Question: In what way does the history help explain the case?
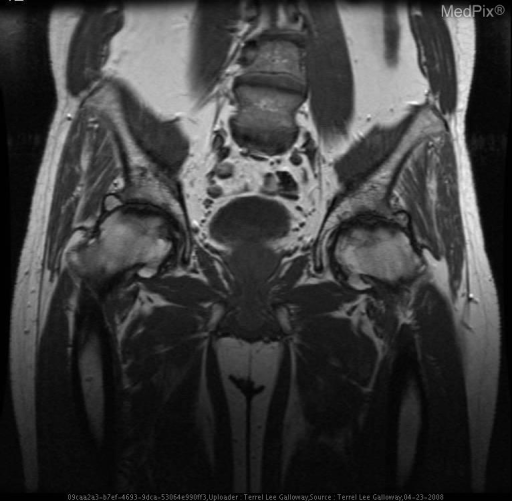
Answer: The patient's history of Patient is a 49 year old African American male with a history of sarcoidosis, sinusitis with intermittent steroid treatment that presents with several years of bilateral hip pain. is key in understanding the case.